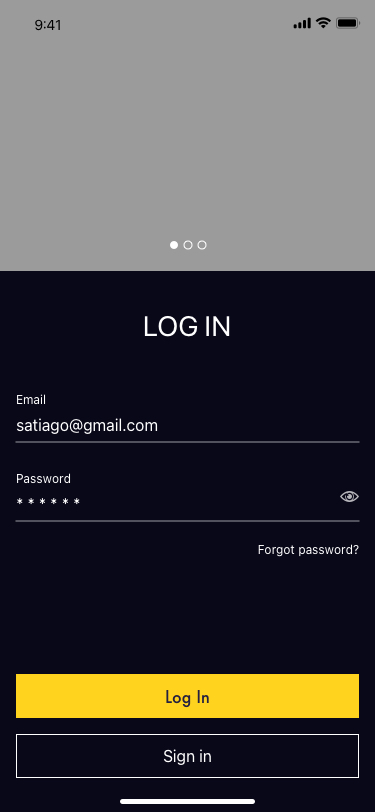
Text in this UI design:
Sign in
Log In
9:41
Forgot password?
Email
satiago@gmail.com
Password
* * * * * *
LOG IN